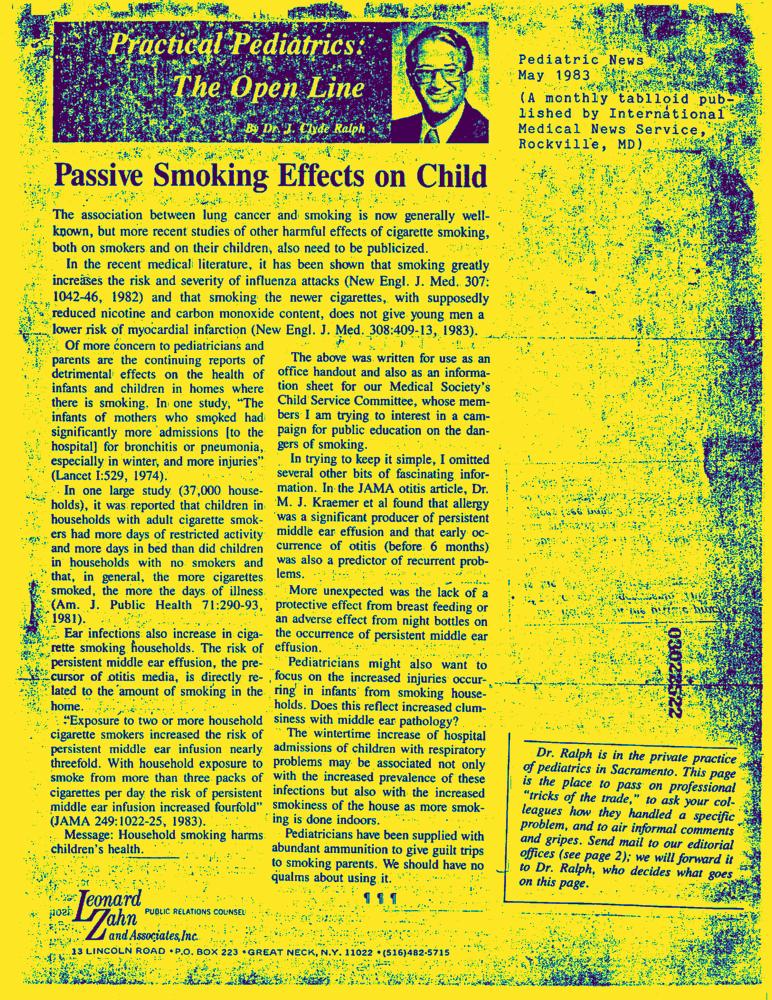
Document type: News-Article